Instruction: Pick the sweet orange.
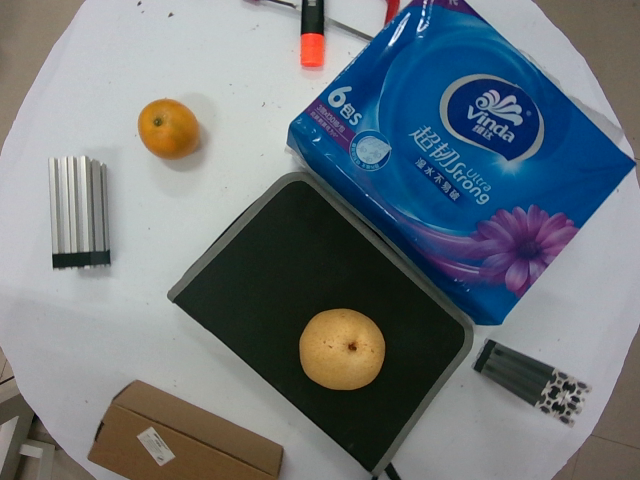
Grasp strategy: vertical